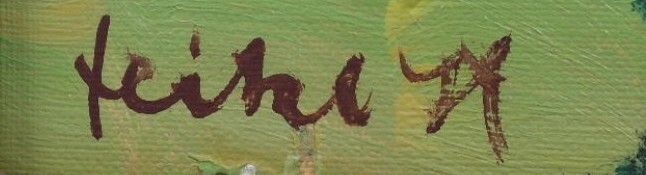
Signature of: stanislav feikl